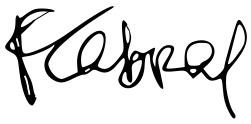
Signature of: facundo cabral